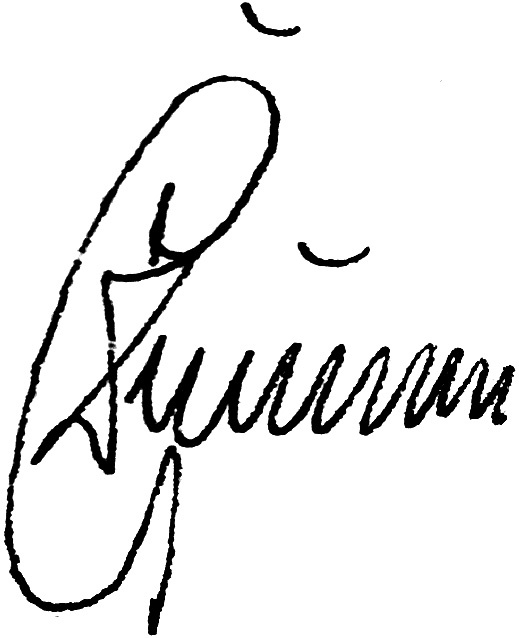
Signature of: zdeněk češka